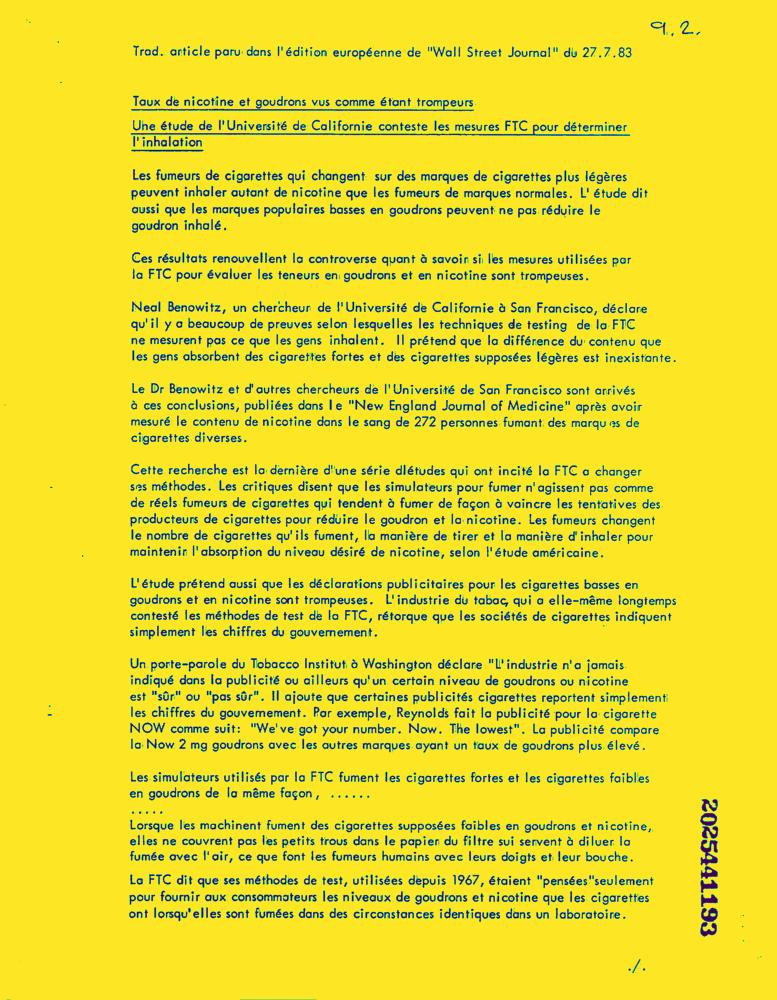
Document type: News-Article